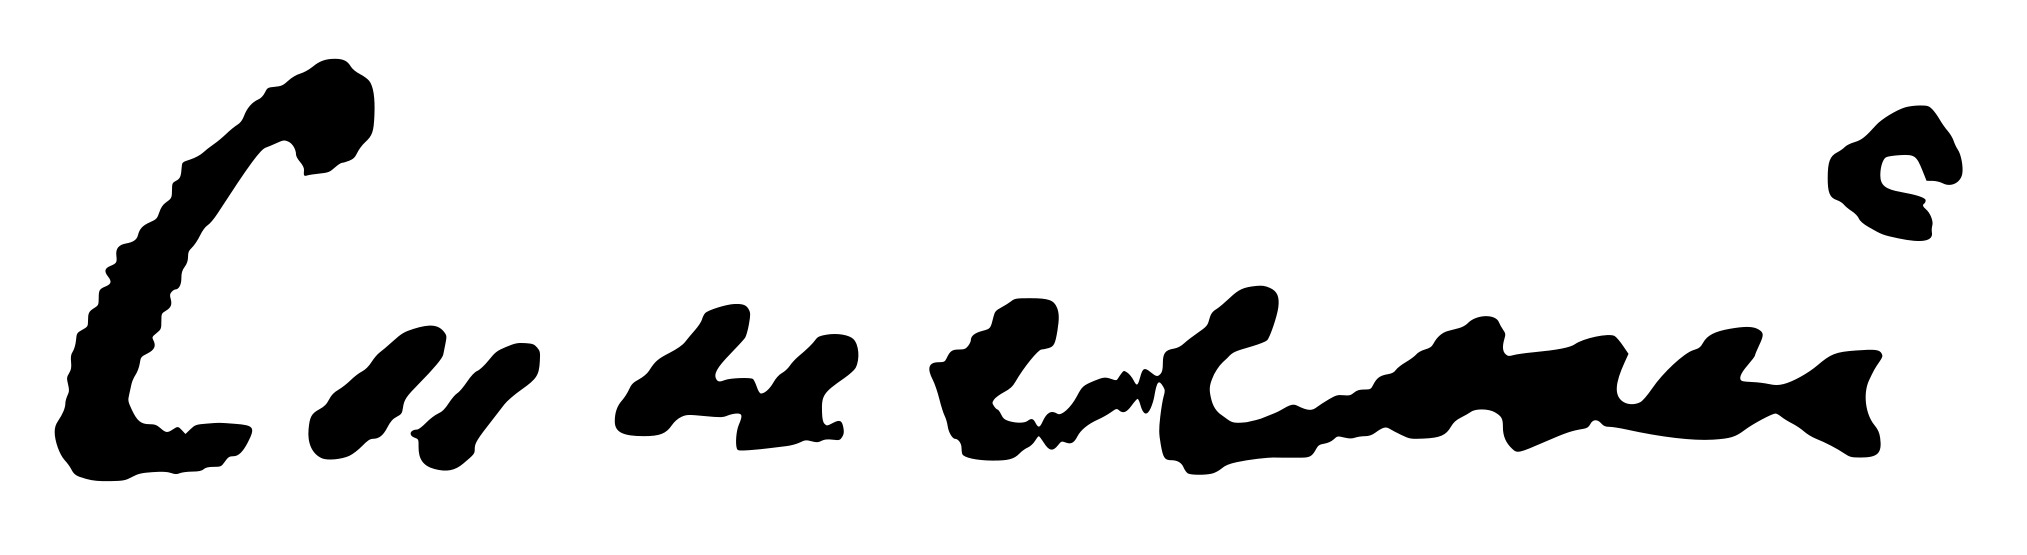
Signature of: synesius of skopje